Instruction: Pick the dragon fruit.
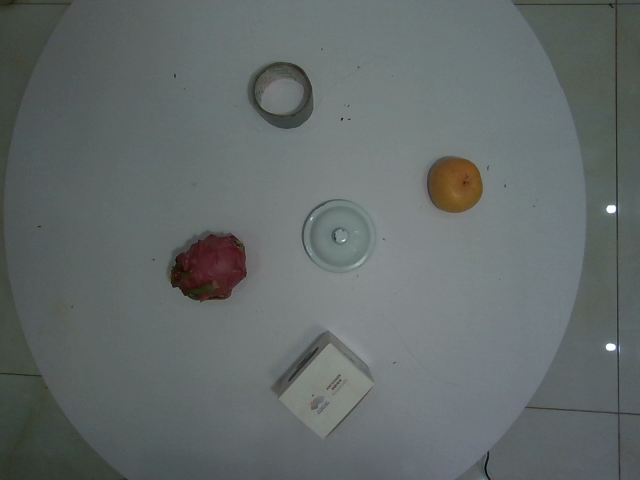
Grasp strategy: vertical